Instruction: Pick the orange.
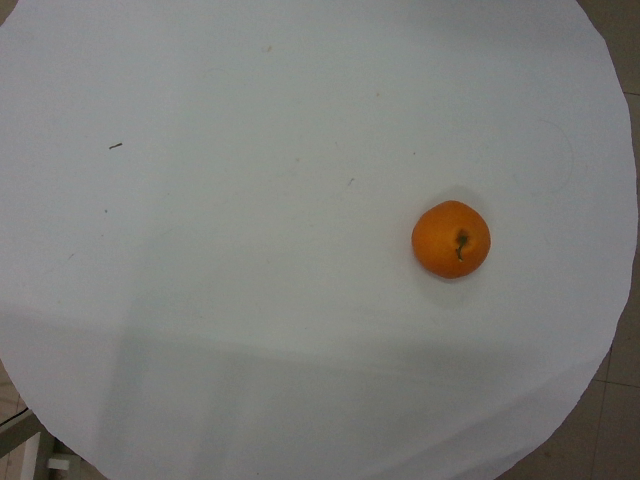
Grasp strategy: vertical